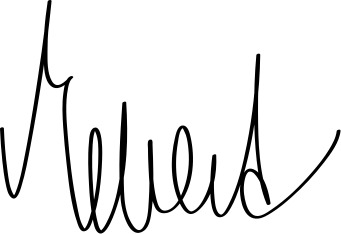
Signature of: friedrich ebert